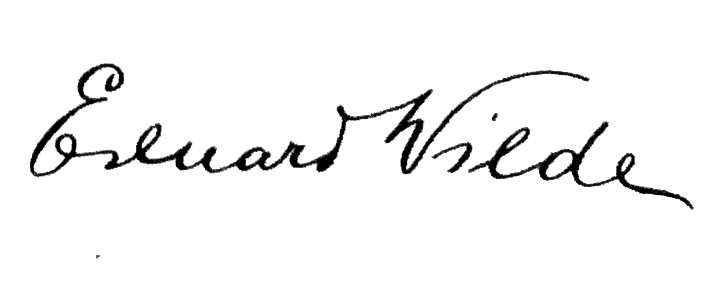
Signature of: eduard vilde